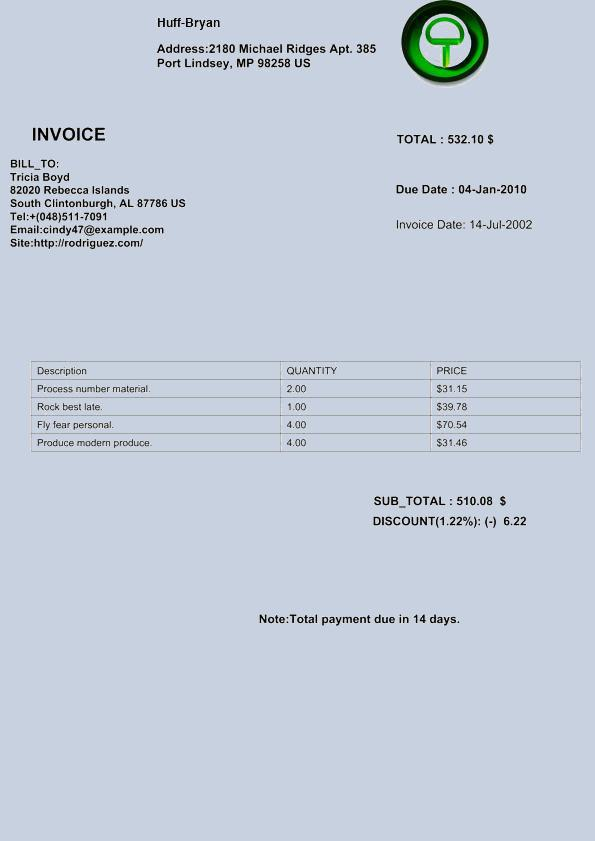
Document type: Invoice